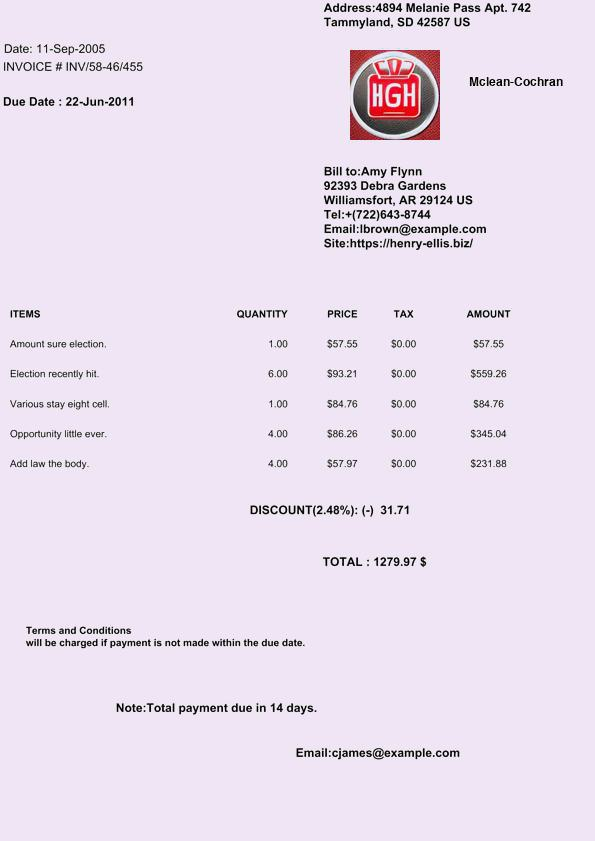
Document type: Invoice